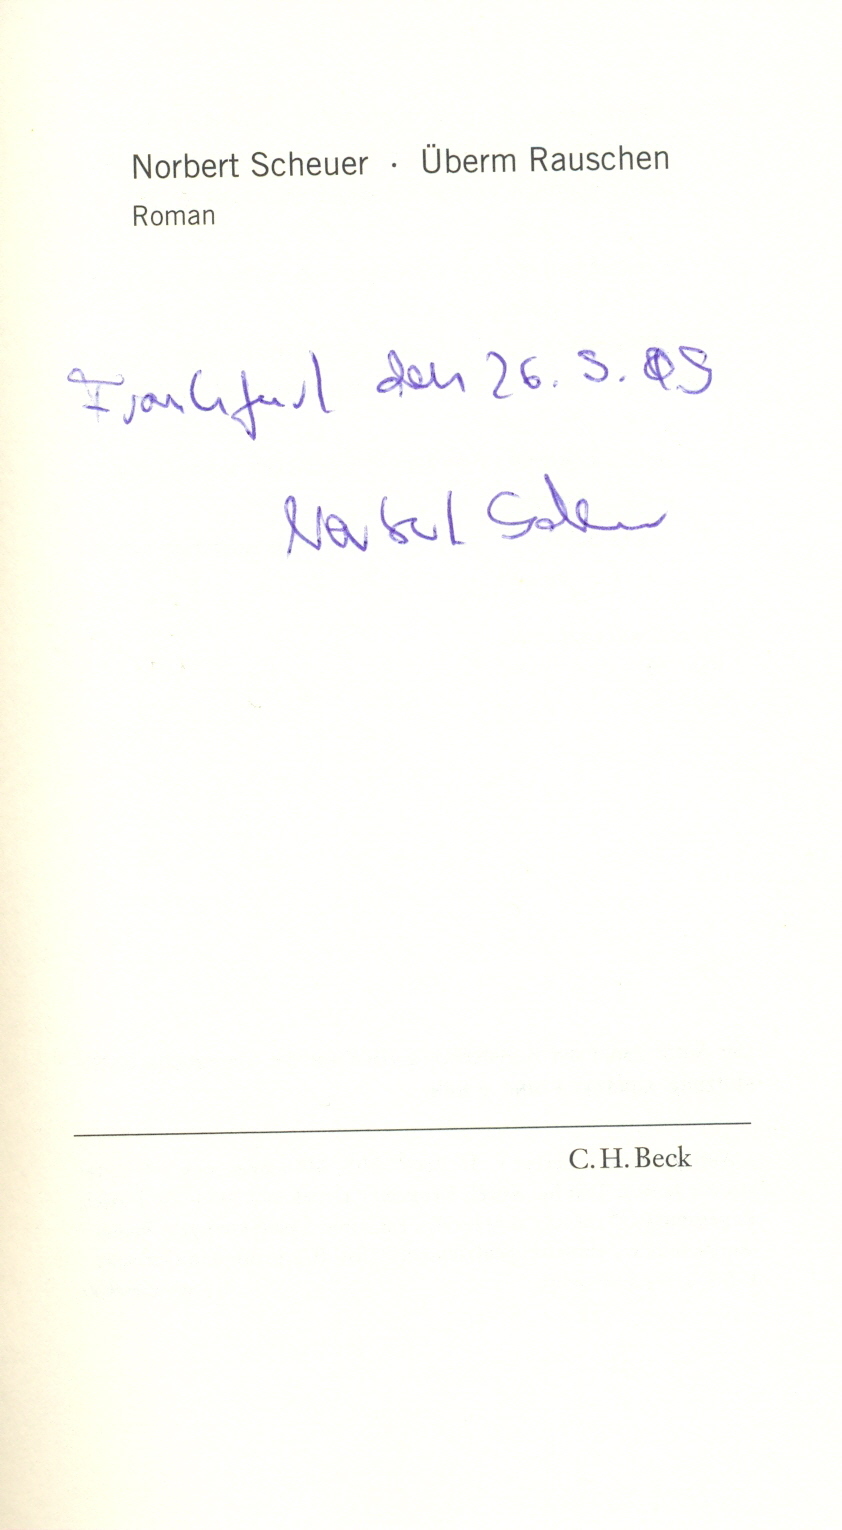
Signature of: norbert scheuer